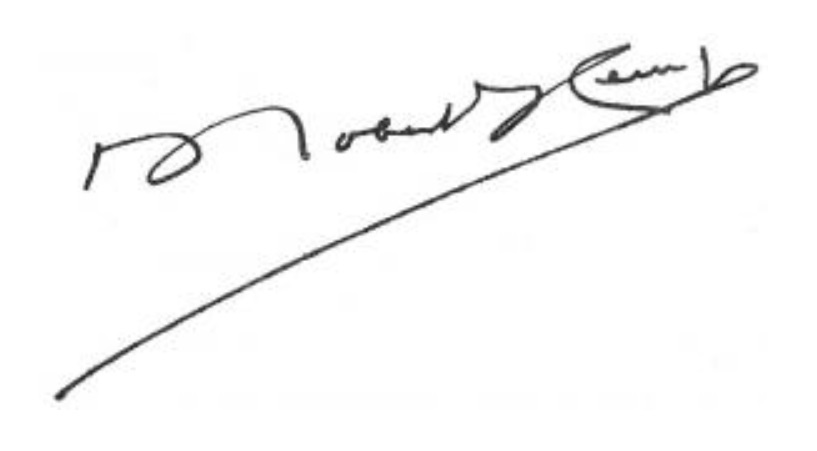
Signature of: robert kemp